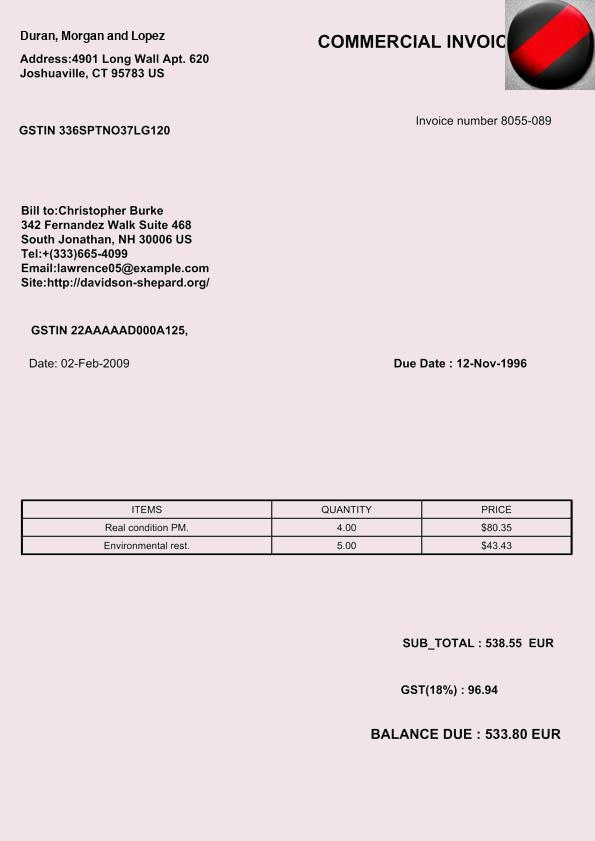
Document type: Invoice